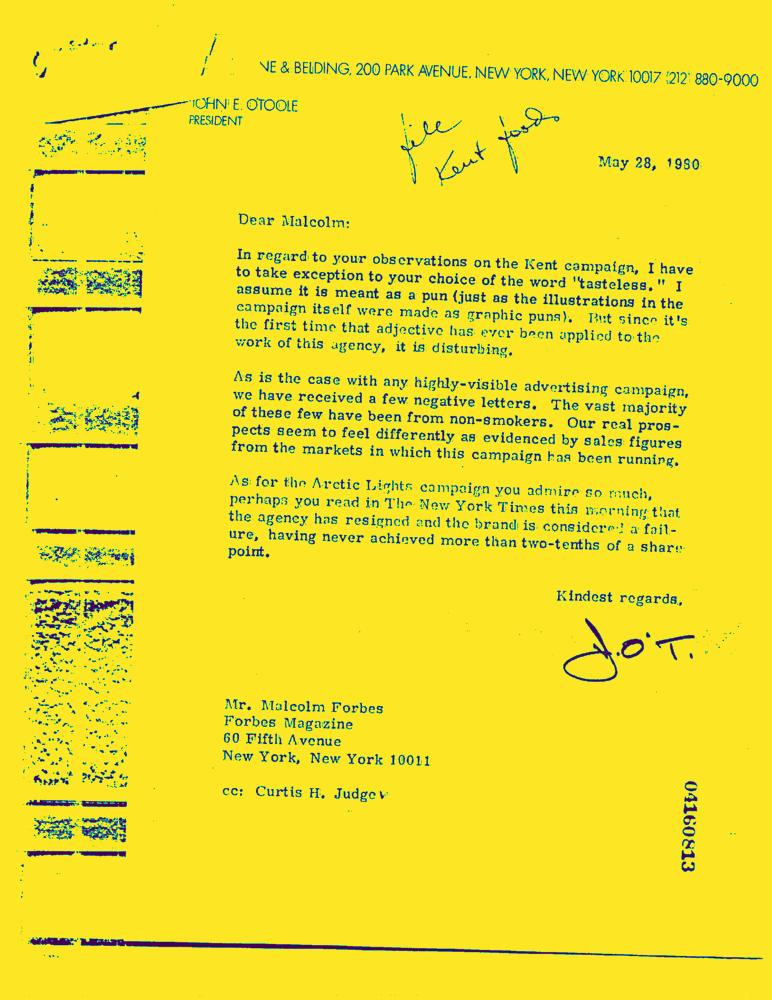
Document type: Letter-Doc